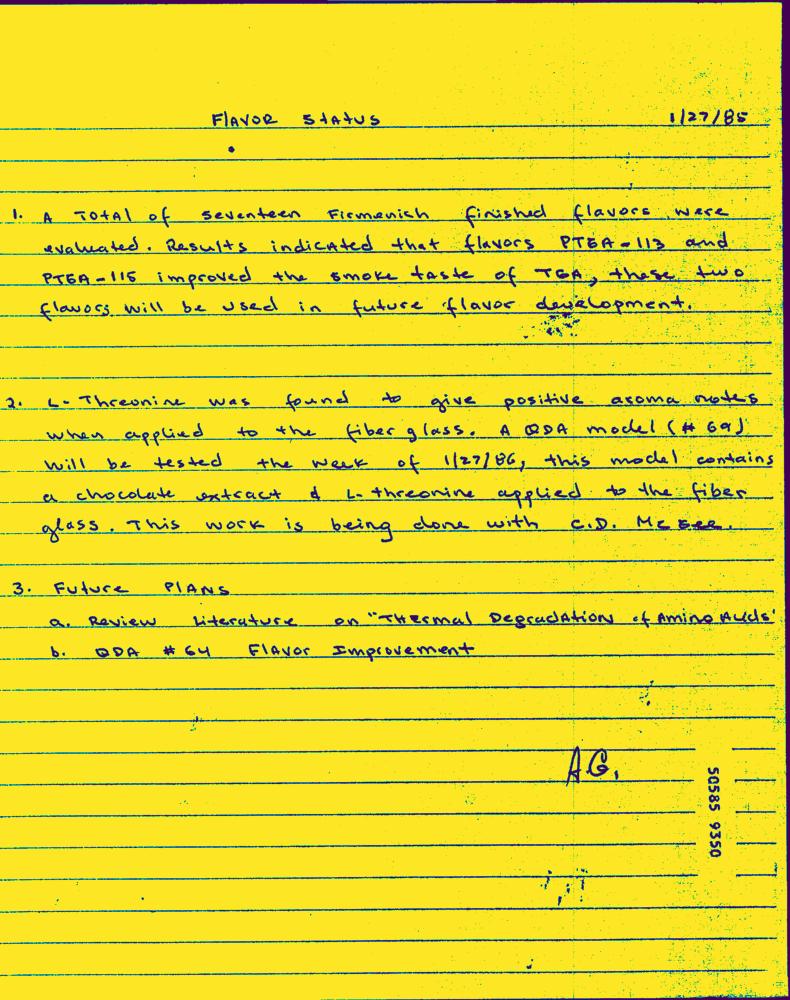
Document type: Hand-Written